Question: What do the imaging results show?
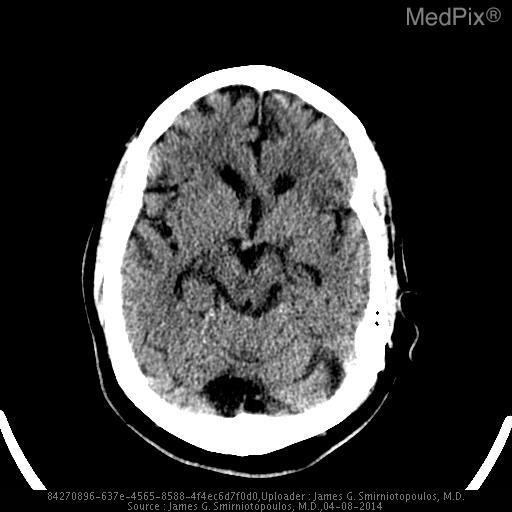
Answer: The imaging shows Small lesion in left thalamus (dark CT, bright T2)
Subcortical lesion (dark CT, bright T2) in the inferior right frontal lobe There is an area of reduced attenuation (darker) in the left frontal lobe - just anterior to the Sylvian fissure.  This is in the region of the arcuate fasciculus and may produce an aphasia with non-fluent speech production.  PMID:24131592.